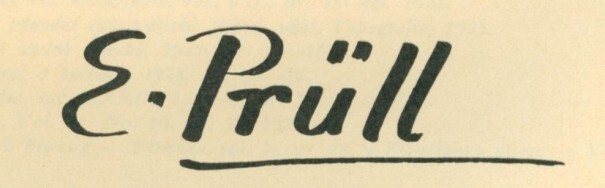
Signature of: emanuel prüll